Question: What is the potential diagnosis?
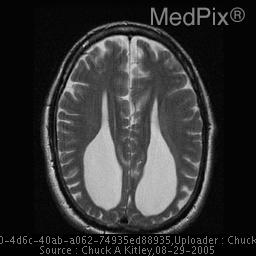
Answer: The possible diagnosis includes Broadly - including the colpocephaly:
1.Corpus Callosum Agenesis/dysgenesis
2.Hydrocephalus
3.Arnold Chiari malformation
4.Dandy Walker malformation.